Question: What is the main concern?
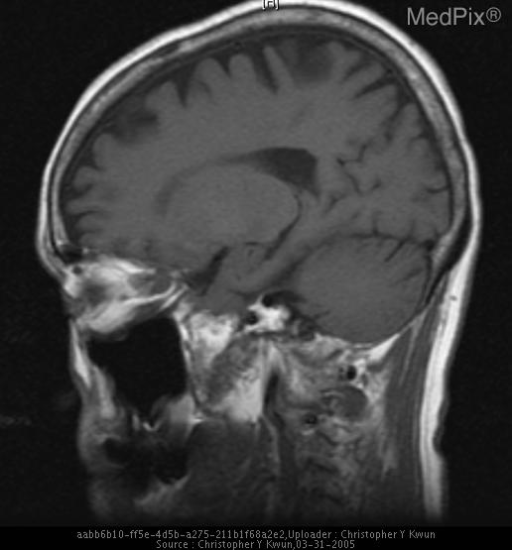
Answer: The findings suggest Film #1: Nonenhanced axial CT image of the head shows a bilobed circumscribed hyperdense lesion centered on the left optic nerve that extends to the orbital apex. No evidence of extension is seen outside the bony orbit.

Film #2 and 3: Axial T1 and T2 weighted images, respectively, shows a bilobed T1 hypointense and T2 heterogenously hyperintense mass arising from the left optic nerve sheath with mildly associated proptosis. There is a clear demarcation present between the mass and optic nerve.

Film #4: Axial T1 postgadolinium with fat saturation shows the mass to enhance intensely and is only slightly inhomogeneous.. Sagittal view of the surrounding mass on the left optic nerve.. The patient might have a history of 70 year old female for follow up follow up tumor..